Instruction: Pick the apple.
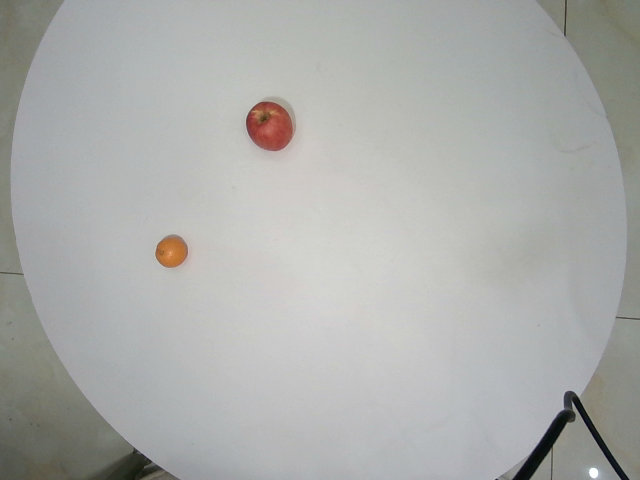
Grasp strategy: vertical